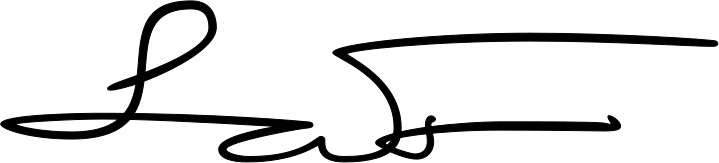
Signature of: lawrence wong